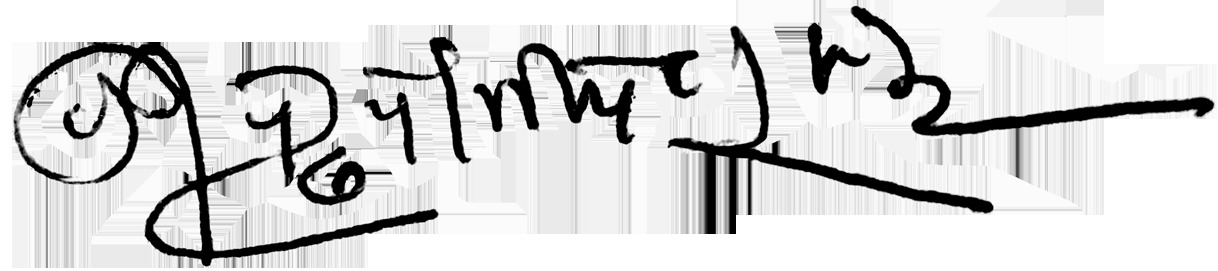
Signature of: hrudananda ray